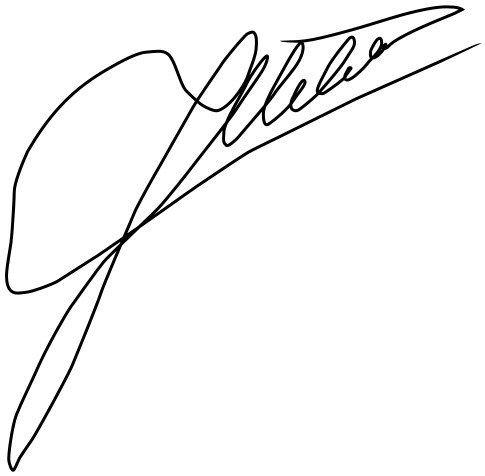
Signature of: q1683061